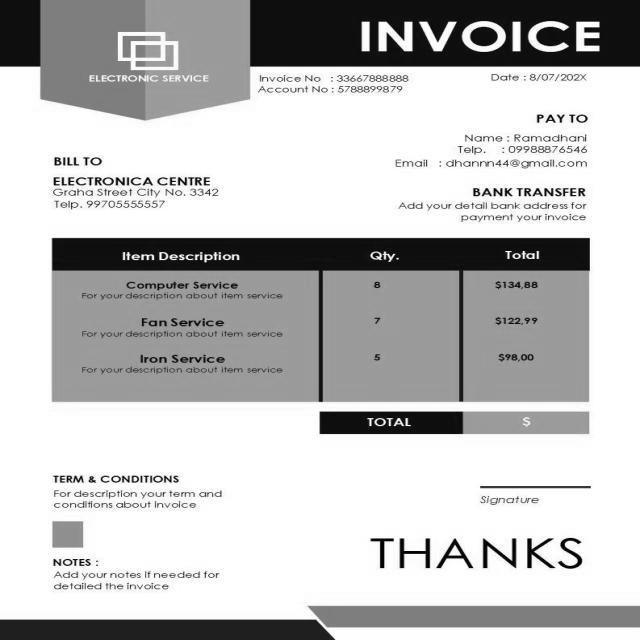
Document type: Invoice